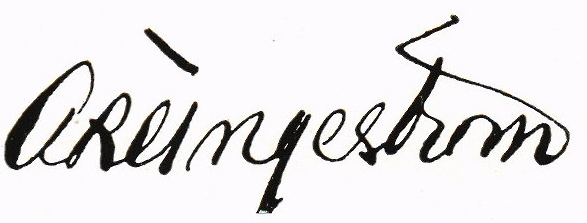
Signature of: åke ingeström